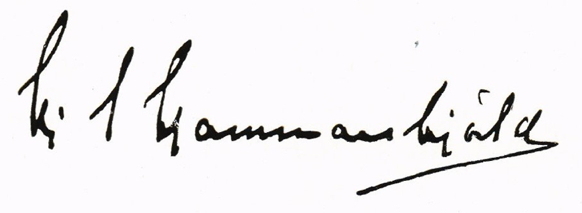
Signature of: hjalmar hammarskjöld